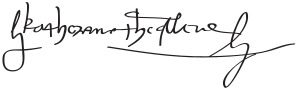
Signature of: catherine of aragon